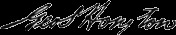
Signature of: george s houston